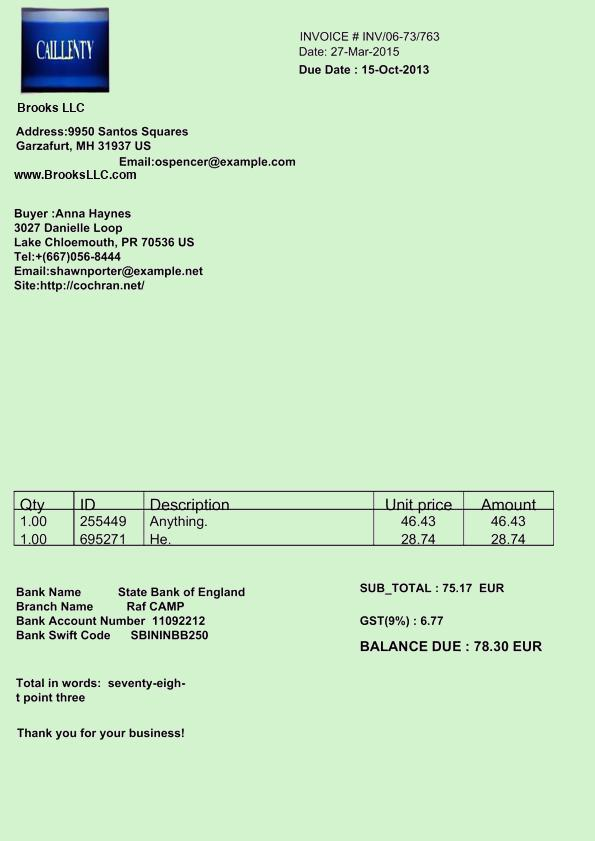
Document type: Invoice